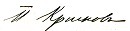
Signature of: pyotr krasnov